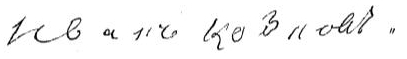
Signature of: ivan kozlov